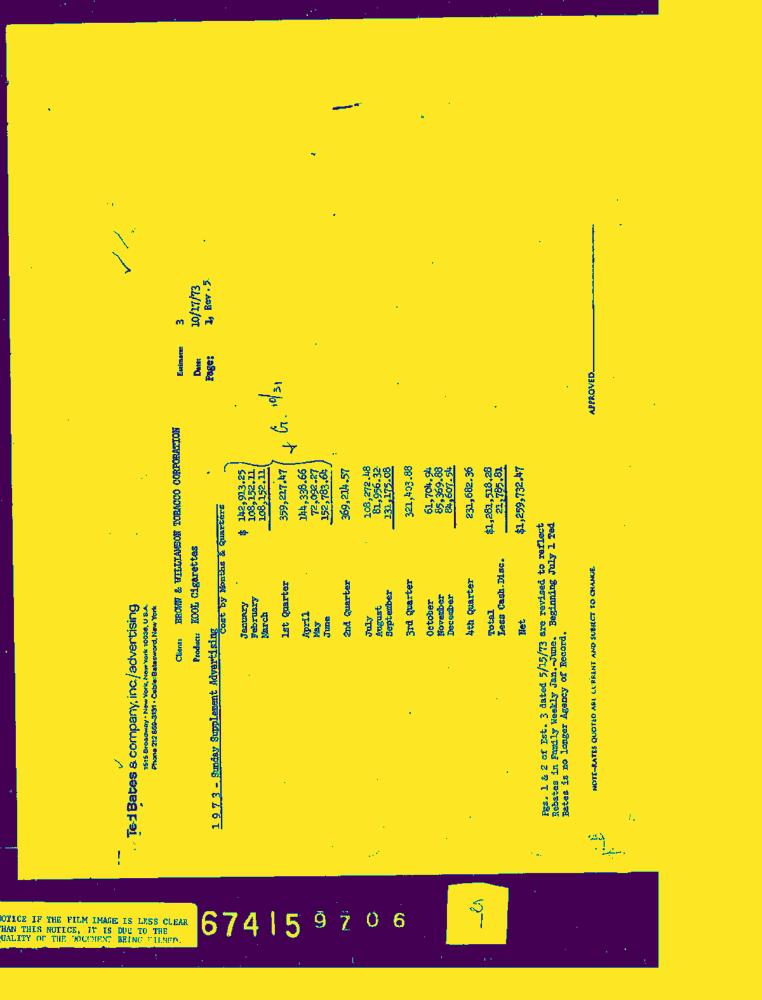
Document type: Invoice-Doc